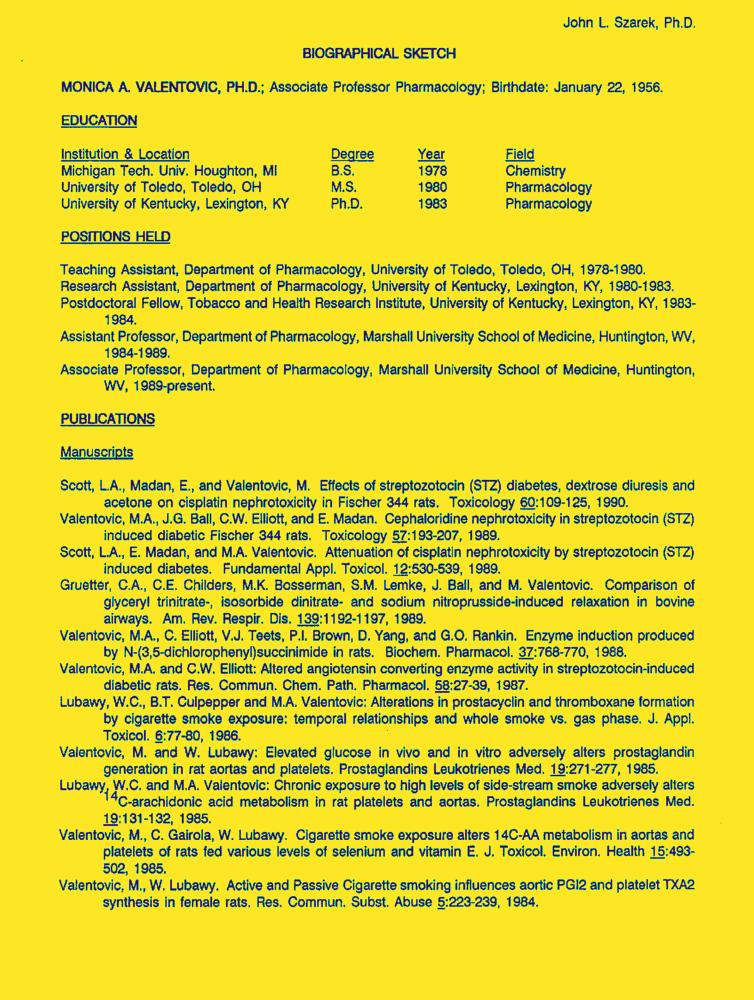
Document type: Resume-Doc